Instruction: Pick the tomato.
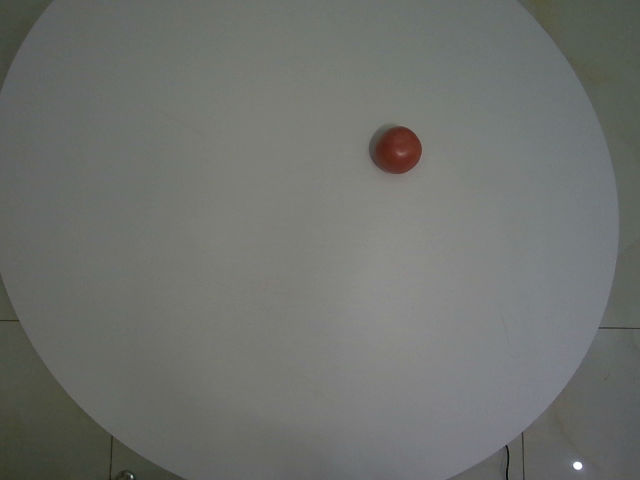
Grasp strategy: vertical